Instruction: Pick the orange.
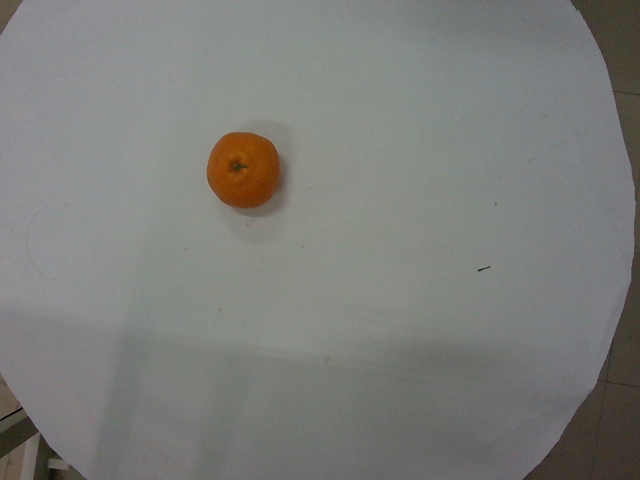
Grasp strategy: vertical